Please extract the written amount, numerical amount, recipient's name, date on the cheque, and the bank's name from the image.
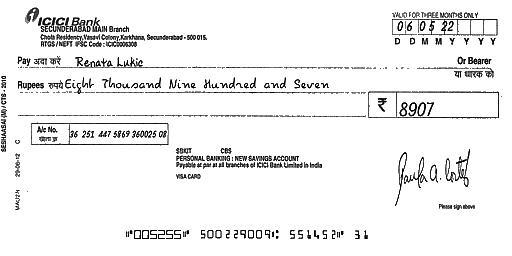
amt_in_words: Eight Thousand Nine Hundred and Seven
amt_in_figures: 8907
payee_name: Renata Lukic
bank_name: ICICI Bank
cheque_date: 06/05/22